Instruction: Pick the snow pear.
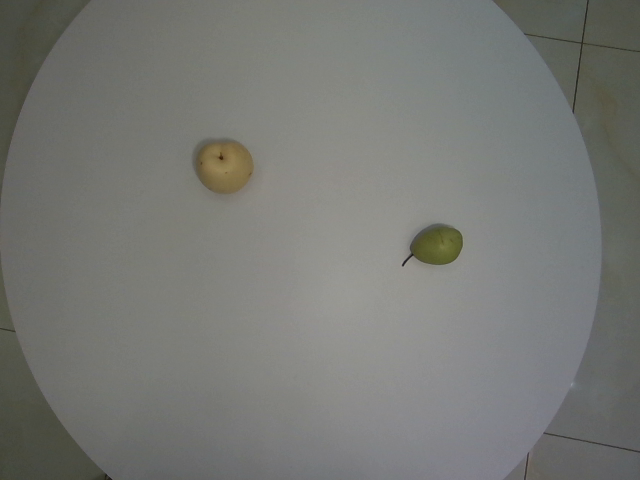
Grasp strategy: vertical